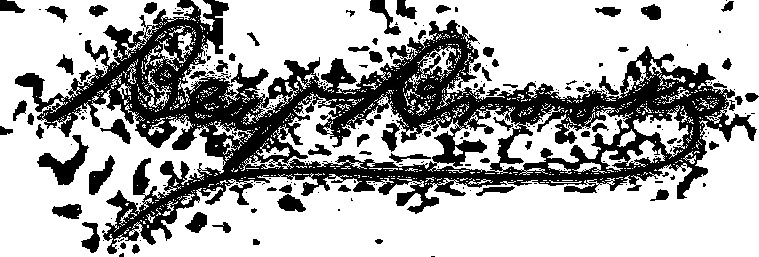
Signature of: benjamin brooks